Question: How does the patient history play a role?
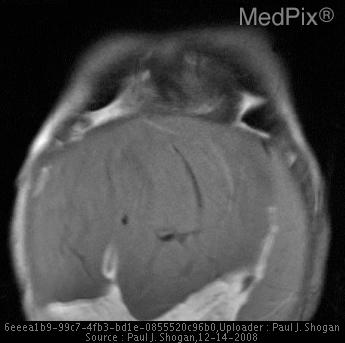
Answer: The patient's history of 2 day old male with abdominal distention. is key in understanding the case.